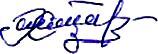
Signature of: zeynab khanlarova